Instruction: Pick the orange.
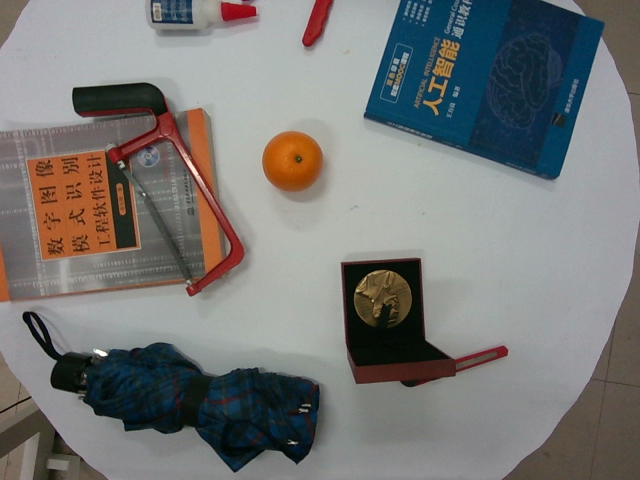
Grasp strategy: vertical